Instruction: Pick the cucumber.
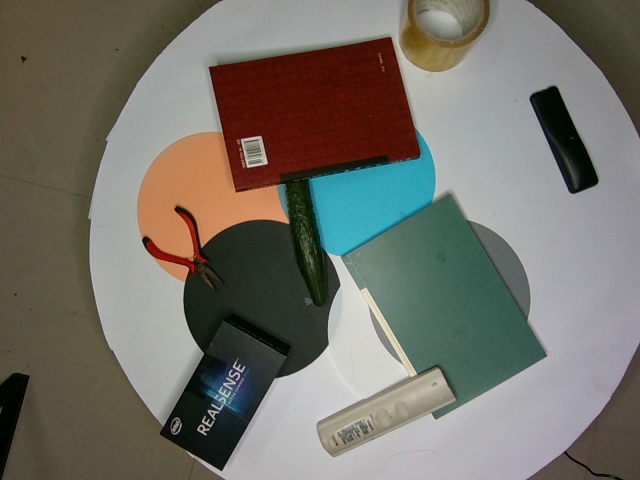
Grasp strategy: vertical